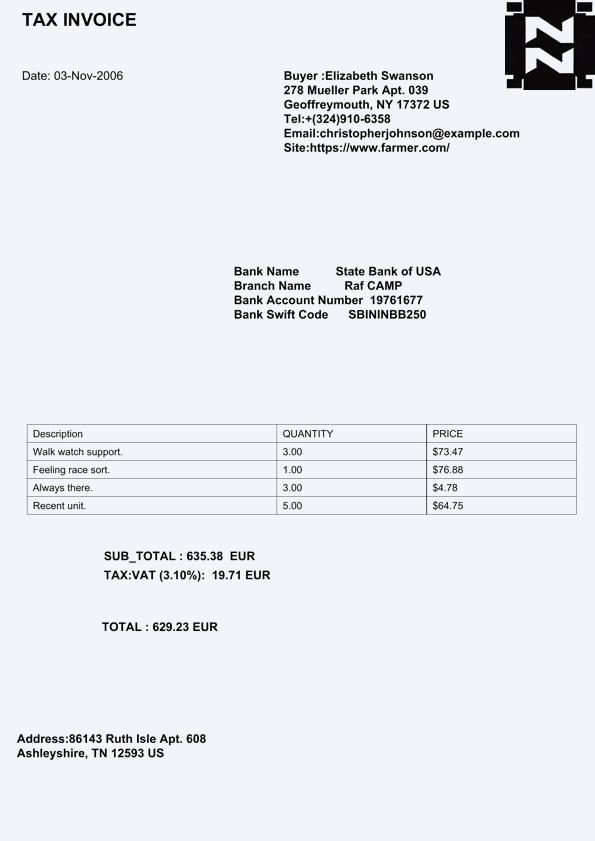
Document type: Invoice